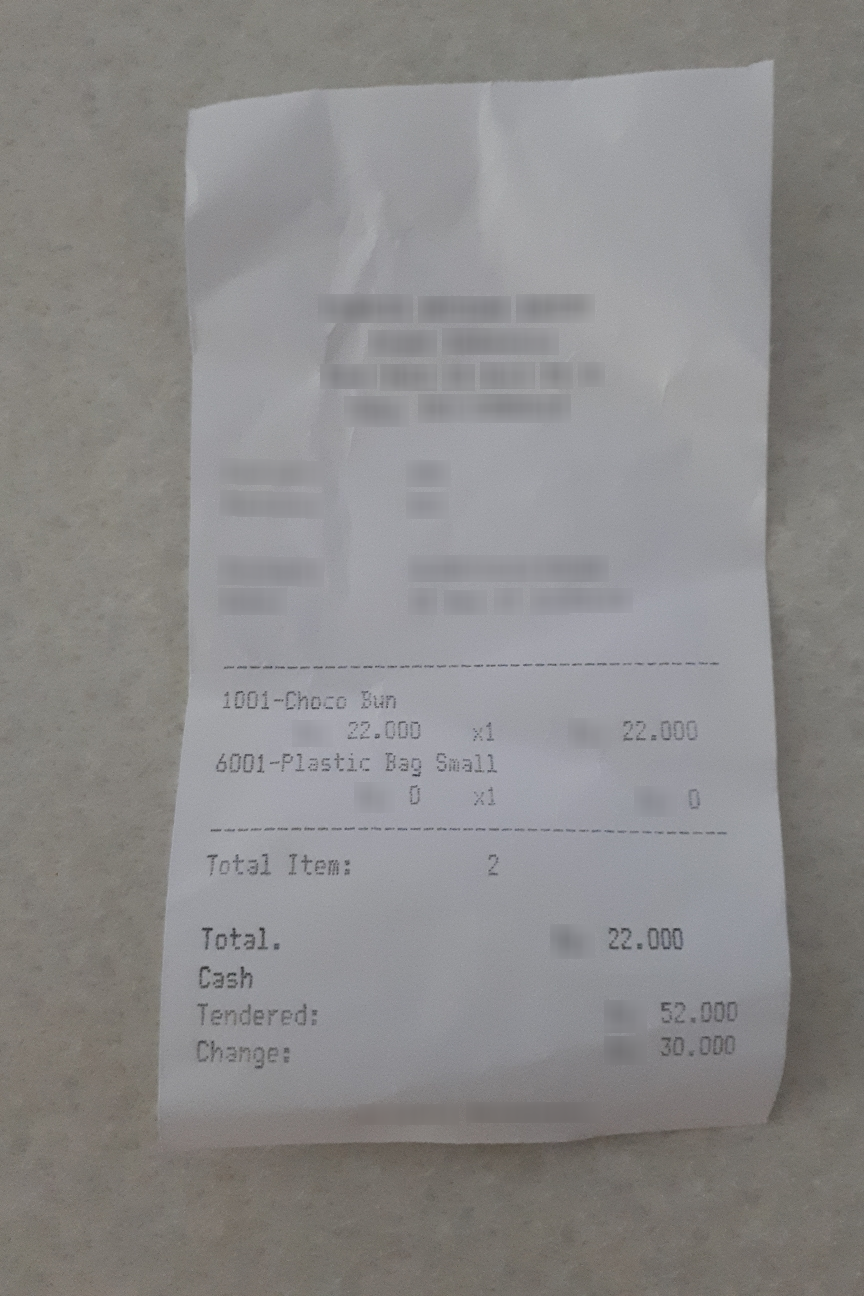
Number of items: 2
Total: 22.000
OCR text regions:
text: 1001-Choco
text: Bun
text: x1
text: 22.000
text: 22.000
text: Total.
text: 22.000
text: Cash
text: Tendered:
text: 52.000
text: Change:
text: 30.000
text: Total
text: Item:
text: 2
text: 6001-Plastic
text: Bag
text: Small
text: x1
text: 0
text: 0